Question: Describe the condition in detail:
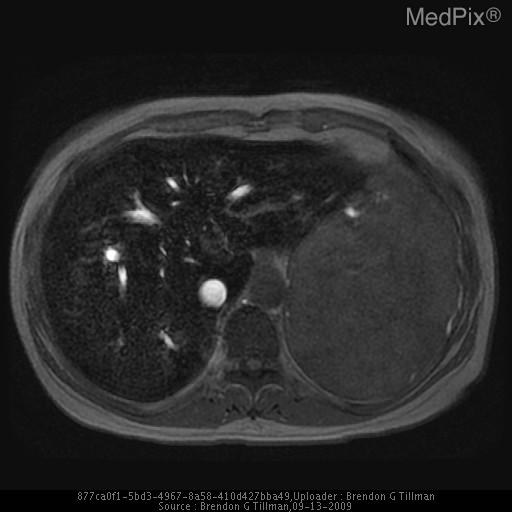
Answer: The disease is discussed as: Hepatic adenoma is a rare benign liver tumor that occurs in patients that take oral contraceptives, anabolic steroids or have glycogen storage disease.  These tumors are usually 5-10 cm in size, have a capsule and are made up of benign hepatocytes.

On CT, hepatic adenomas usually are well defined and hypoattenuating.  They demonstrate early enhancement.  On MRI, hepatic adenomas can be hyperintense, hypointense or isointense on T1.  On T2 they are isointense to hyperintense.  Early arterial enhancement is seen with the lesion appearing isointense on delayed images.

Differential diagnosis includes focal nodular hyperplasia, fibrolamellar hepatocellular carcinoma and hypervascular metastatic disease. Focal nodular hyperplasia is typically isointense on T1 and T2 images.  There is also early enhacment seen.  However, a central scar is usually seen in FNH and not in hepatic adenomas.  Fibrolamellar HCC is usually large, heterogeneous, and contains calcificaltions.  Lymphadenopathy is seen in majority of patients.  In metastatic disease, there are usually multiple lesions that are T1 hypointense, T2 markedly hyperintense.  Fat and hemorrhage is common in adenomas but rare in metastases.

Treatment of hepatic adenomas is controversial.  It usually involves cesation of oral contraceptives.  Some literature advocates removal of the lesion due to risk of hemorrhage and malignant transformation.